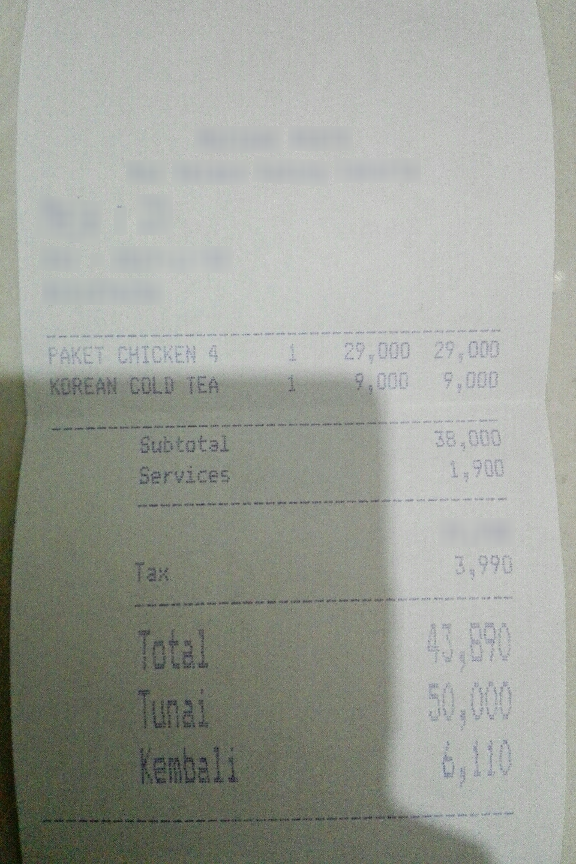
Number of items: 2
Subtotal: 38,000
Service charge: 1,900
Tax: 3,990
Total: 43,890
OCR text regions:
text: PAKET
text: CHICKEN
text: 4
text: 1
text: 29,000
text: 29,000
text: KOREAN
text: COLD
text: TEA
text: 1
text: 9,000
text: 9,000
text: Subtotal
text: 38,000
text: Services
text: 1,900
text: Tax
text: 3,990
text: Total
text: 43,890
text: Tunai
text: 50,000
text: Kembali
text: 6,110